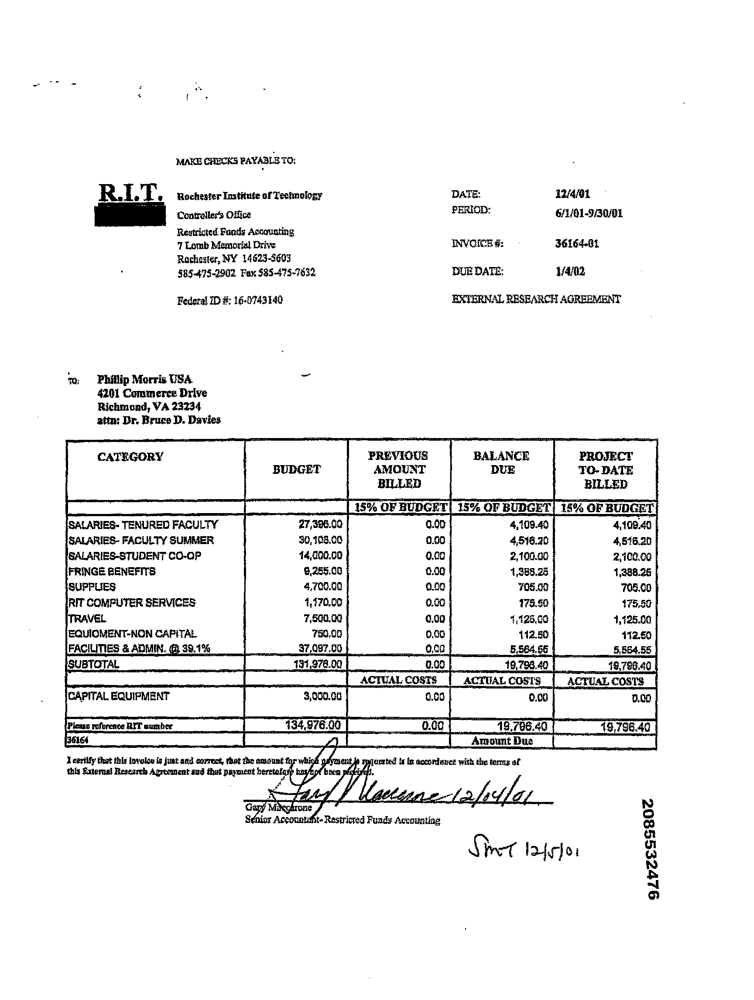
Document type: Invoice